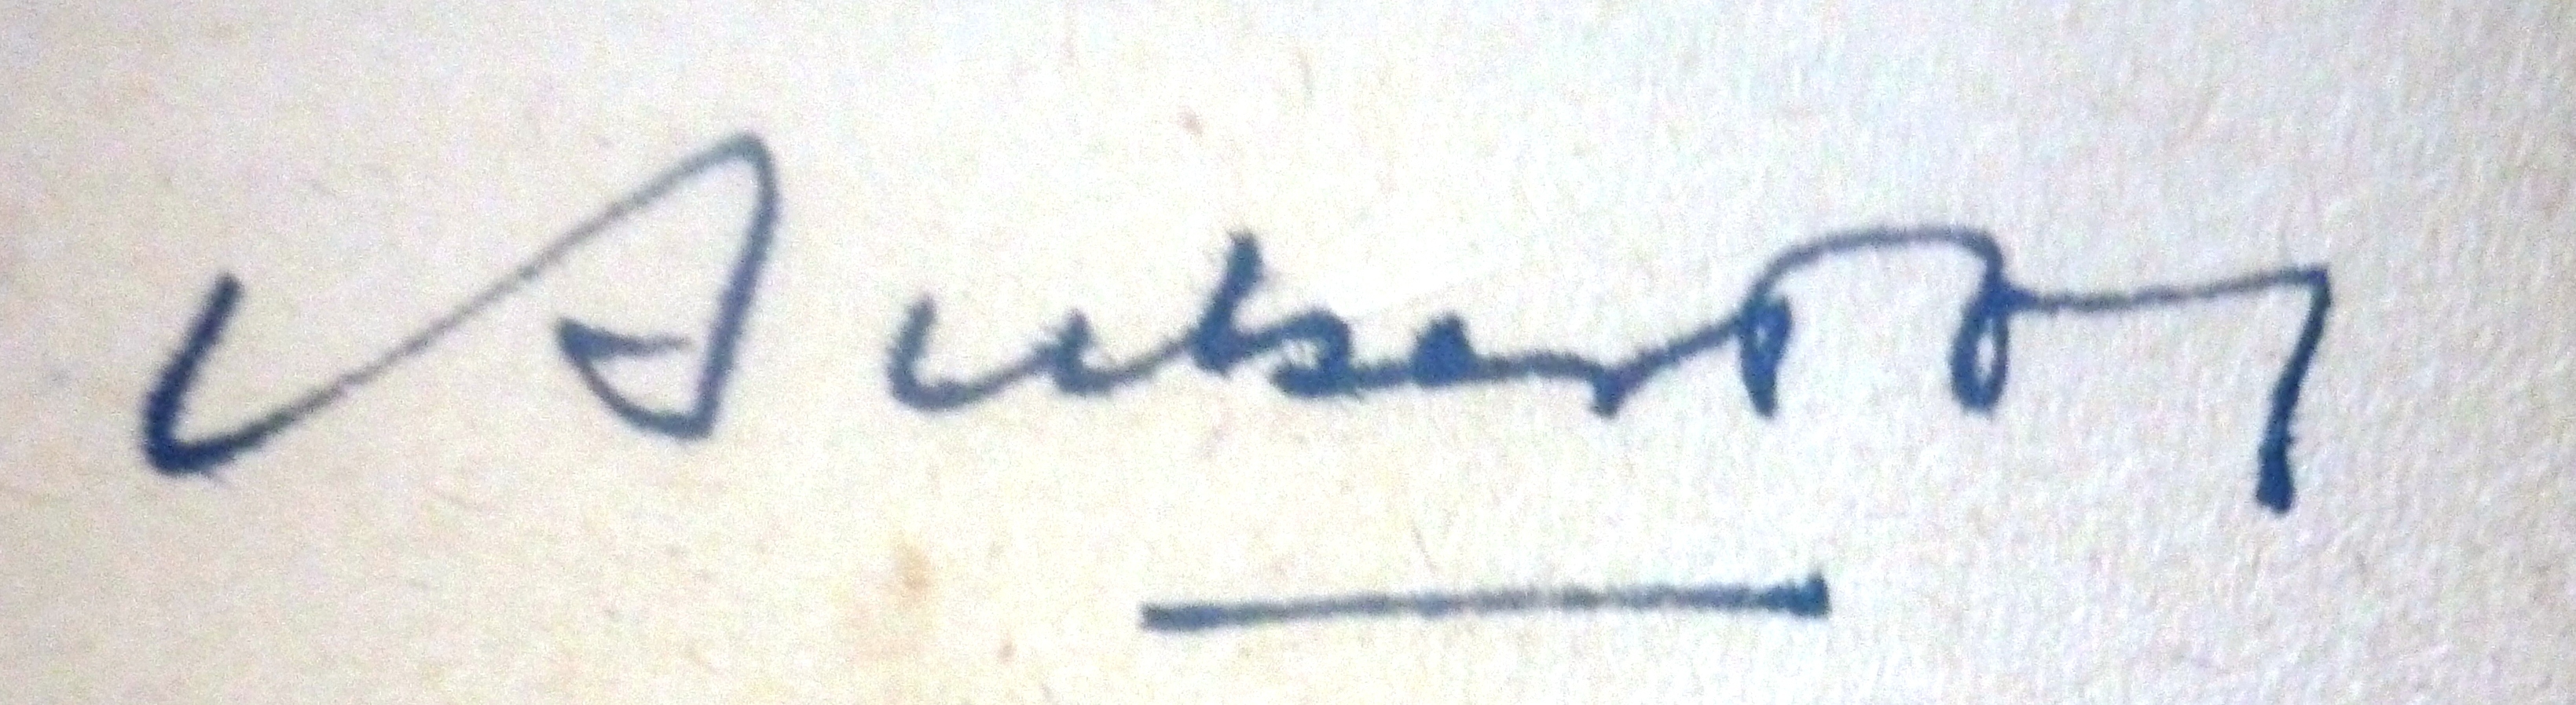
Signature of: huberto cuevas acevedo